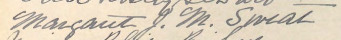
Signature of: margaret jane mussey sweat